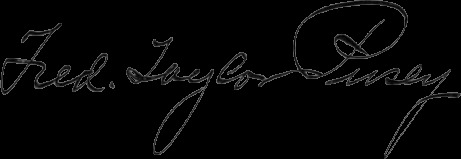
Signature of: frederick taylor pusey